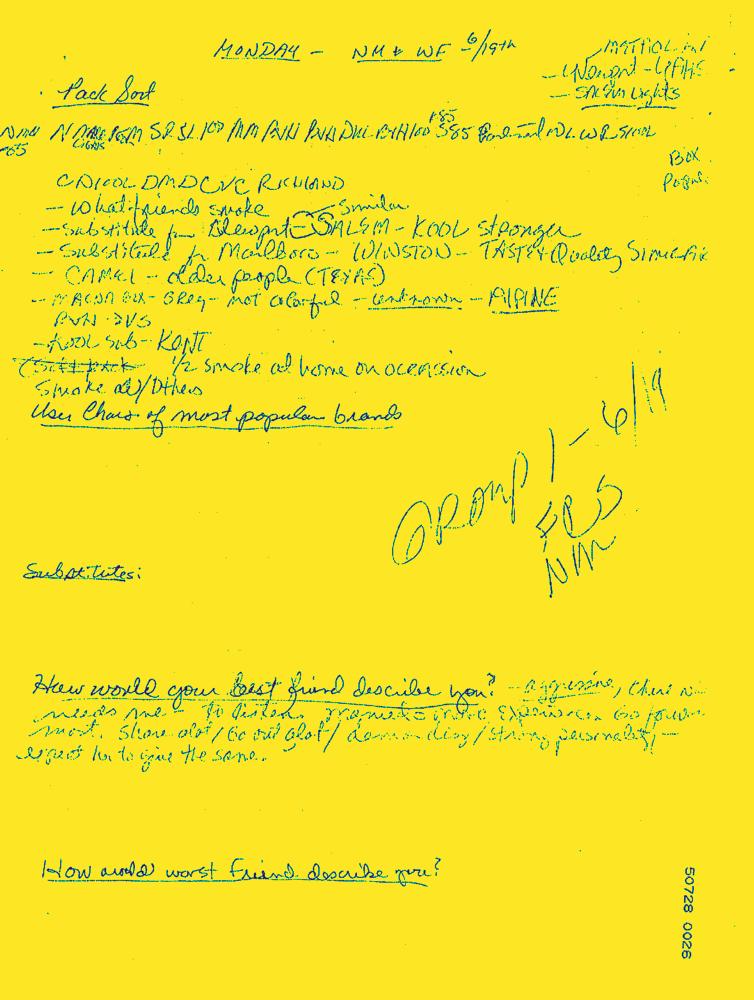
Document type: Hand-Written